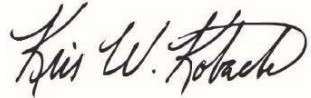
Signature of: kris kobach